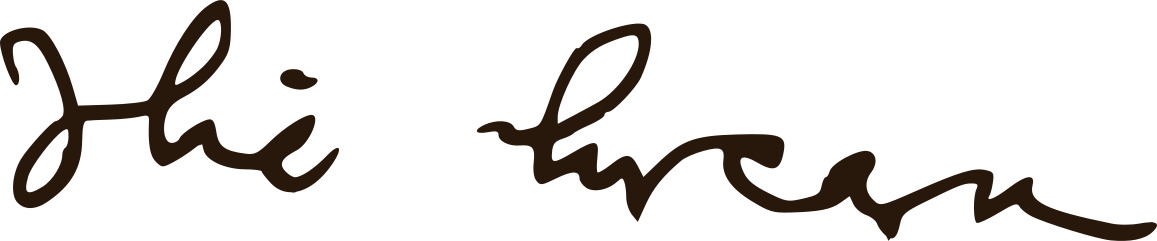
Signature of: ilie purcaru